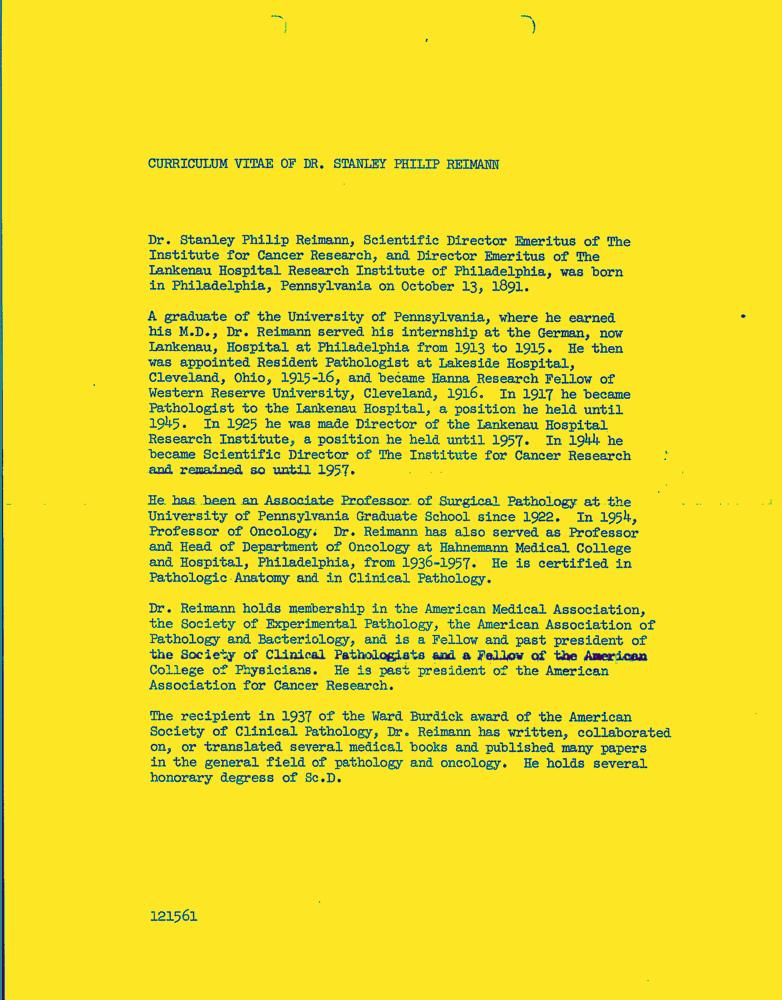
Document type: Resume-Doc